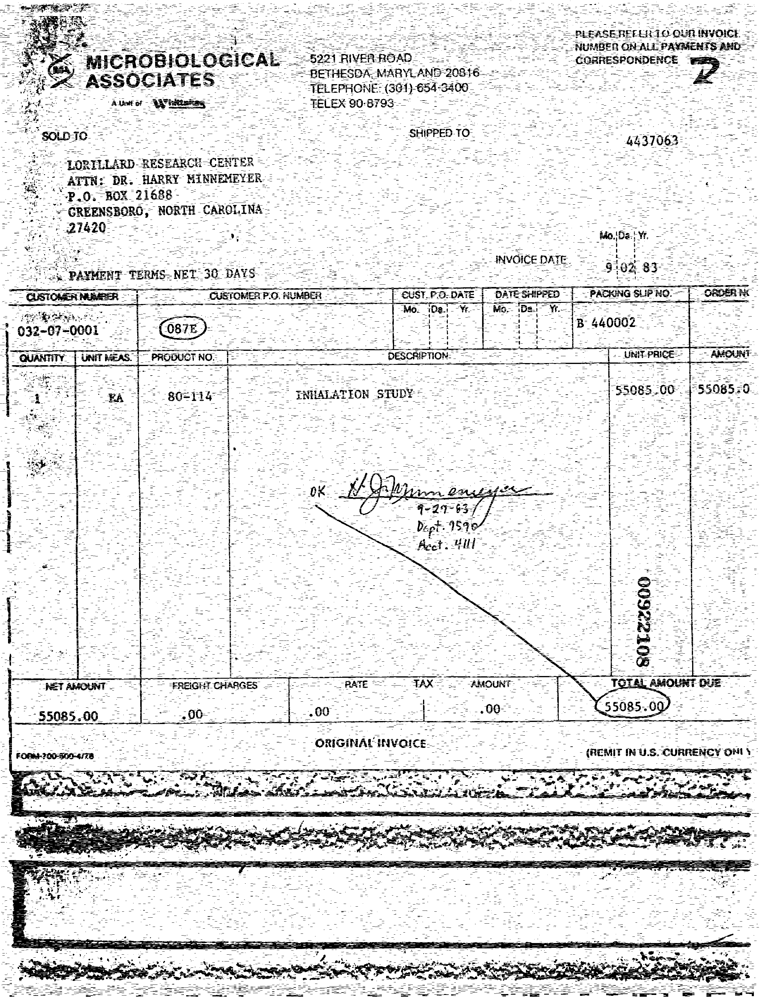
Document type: Invoice